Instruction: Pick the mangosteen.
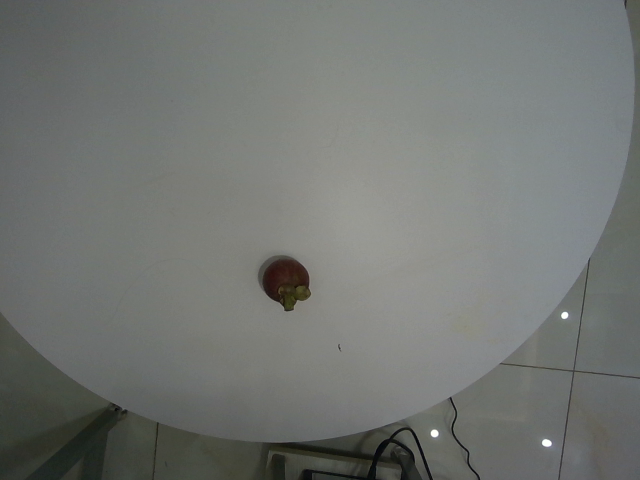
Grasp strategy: vertical